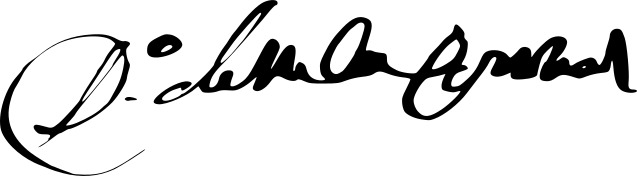
Signature of: diogo de mendonça corte real